Question: What is the suspected problem?
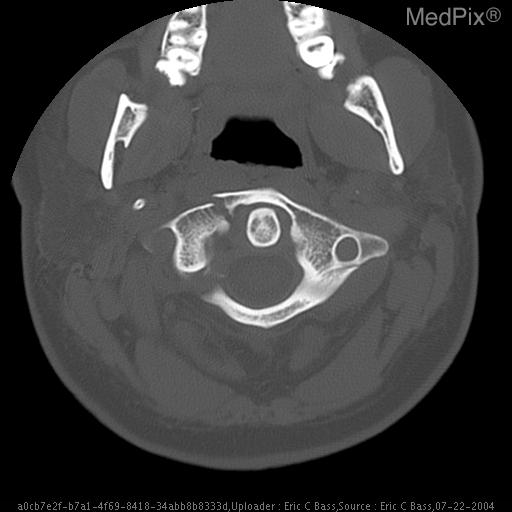
Answer: The findings suggest Selected axial CT images in bone window show multiple fractures of C1 including bilateral anteriolateral fractures with no displacement of left lateral mass and moderate displacement of the right lateral mass best visualized on the coronal reformatted images.  There is also a comminuted fracture in the right posteriolateral portion of the c1 ring with a small, triangular fragment abutting, but not compromising the thecal sac.. Selected axial CT images in bone window.. The patient might have a history of 27 year old female involved in high speed motor vehicle accident..